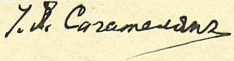
Signature of: sagatelov ivan yakovlevich